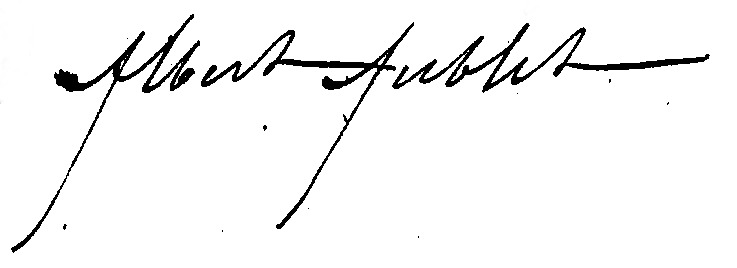
Signature of: albert aublet